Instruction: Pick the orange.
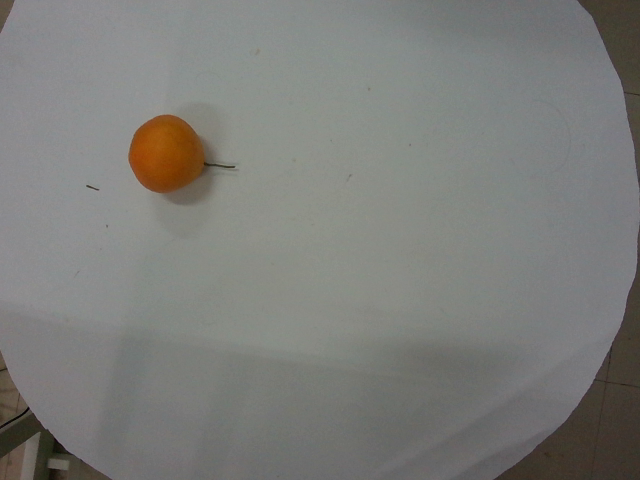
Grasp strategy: vertical